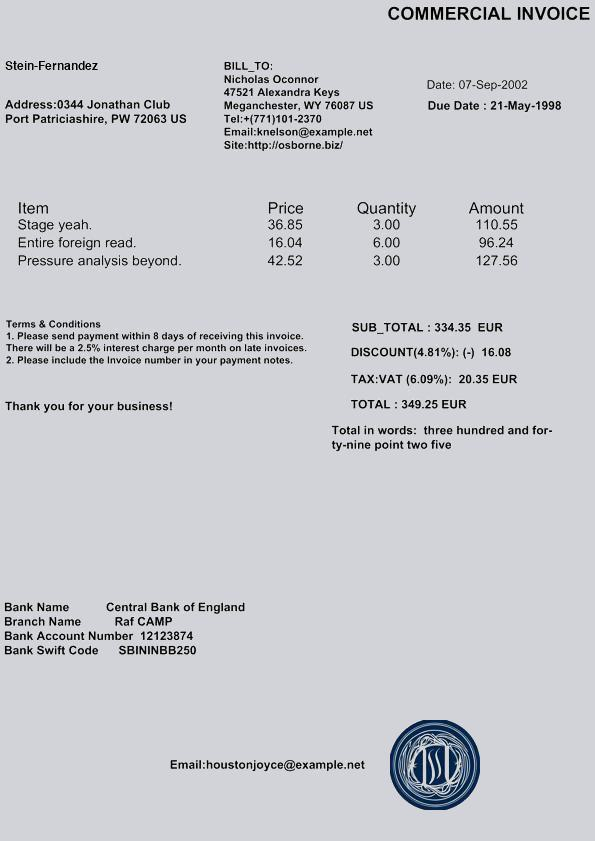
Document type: Invoice